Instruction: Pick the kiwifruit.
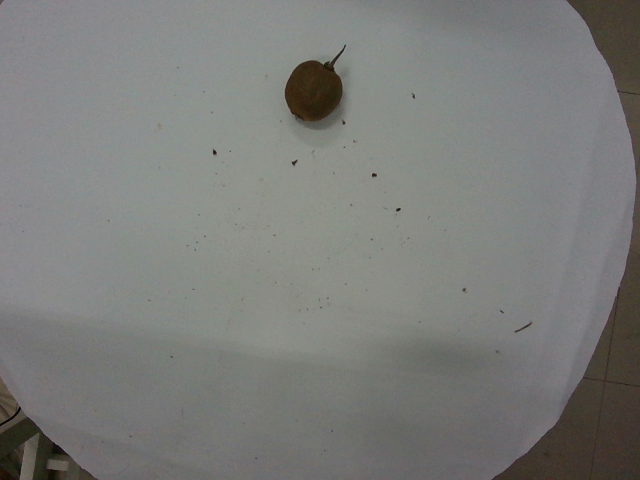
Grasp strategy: vertical